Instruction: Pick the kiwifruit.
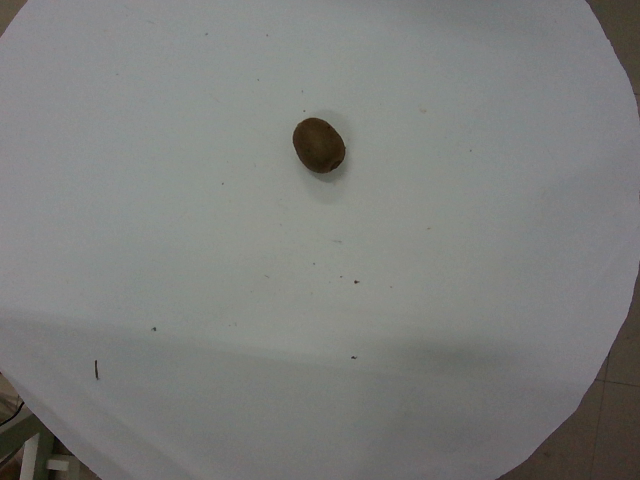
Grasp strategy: vertical